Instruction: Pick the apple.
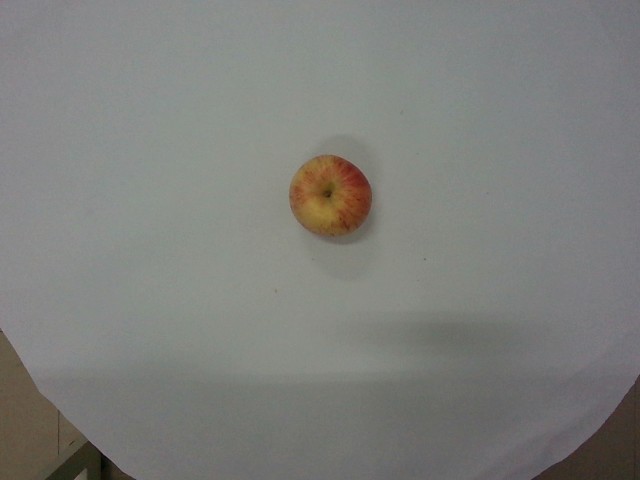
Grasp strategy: vertical